Question: Explain the disease:
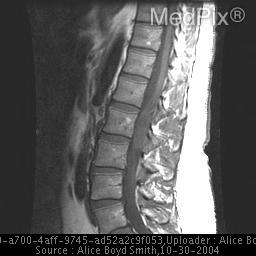
Answer: The disease is discussed as: Definition: Myxopapillary Ependymomas are slowly growing gliomas with preferential manifestation in young adults and are almost exclusively located in the conus medullaris, cauda equina, filum terminale region of the spinal cord. They are histologically characterized by tumor cells arranged in a papillary manner around vascularized mucoid stromal cores.